Question: What is the property identification or parcel number listed?
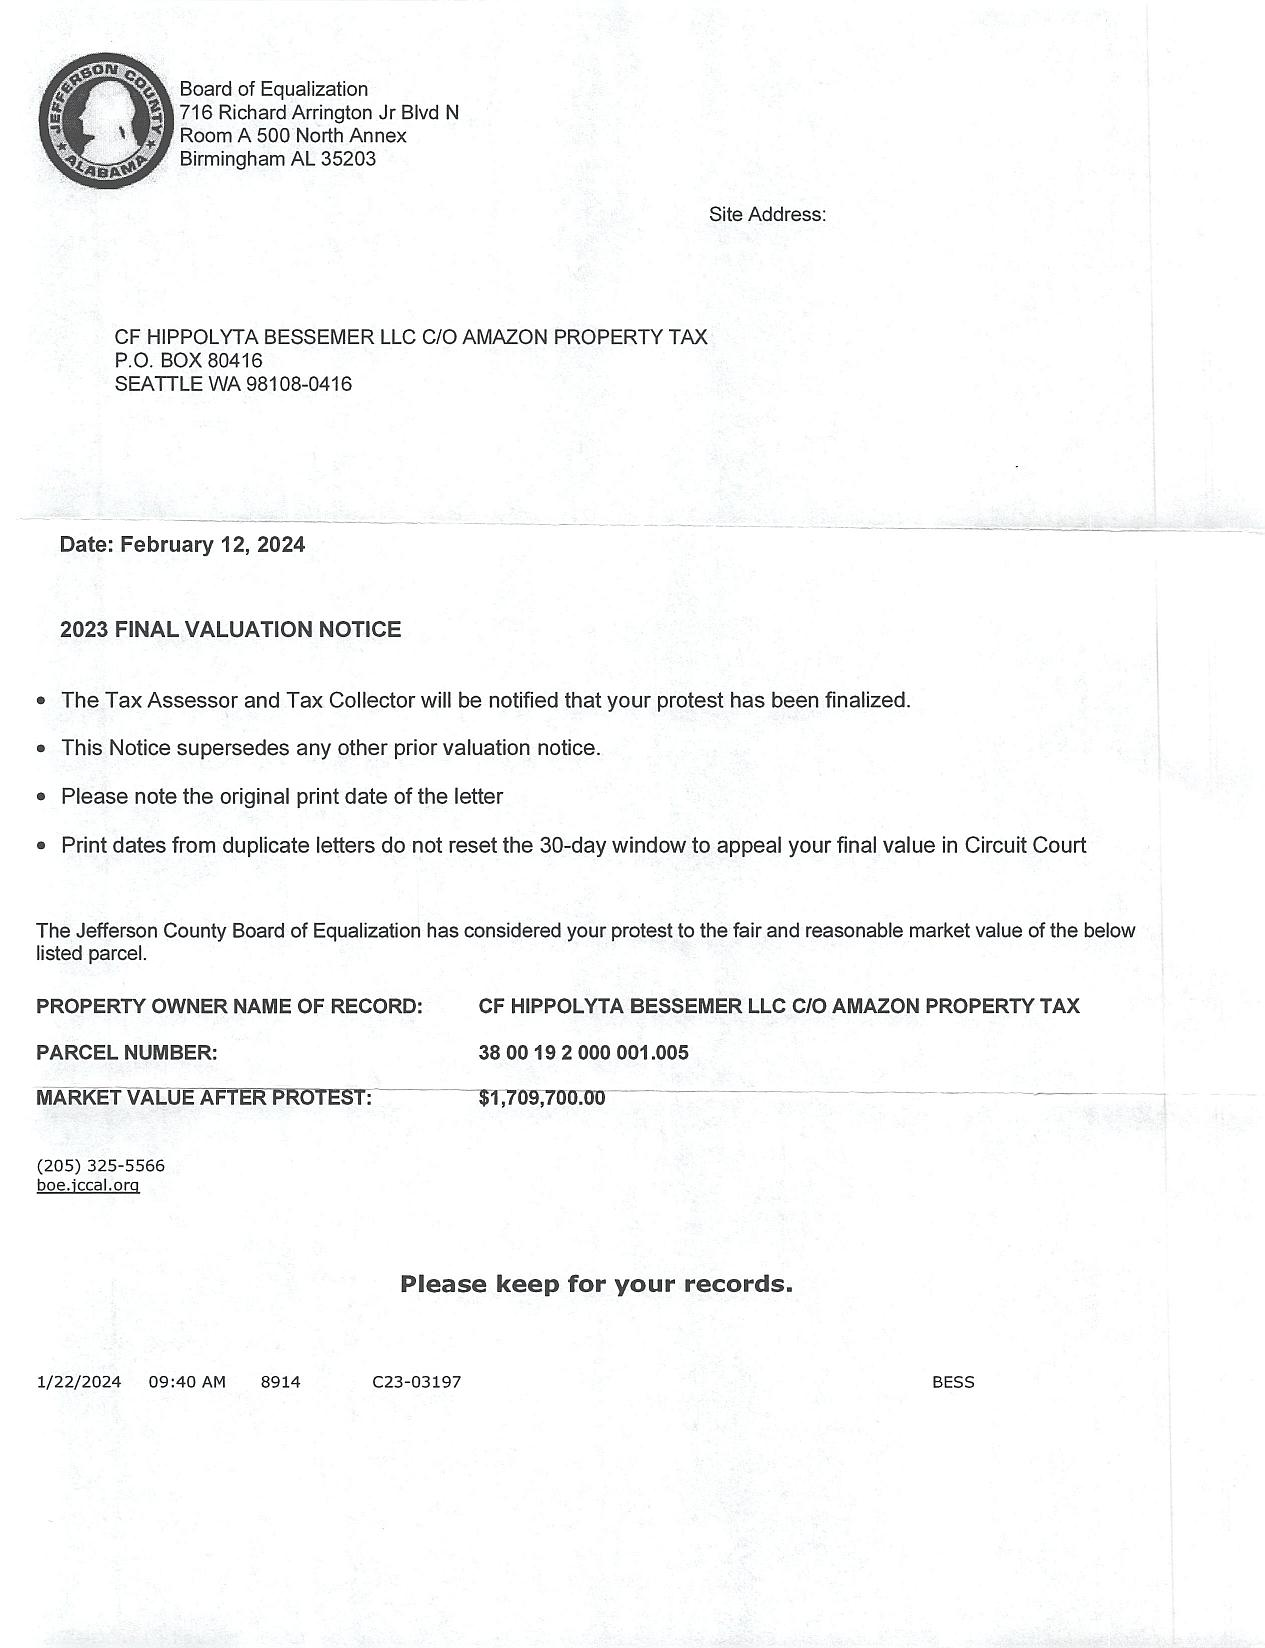
Answer: "38 00 19 2 000 001.005"